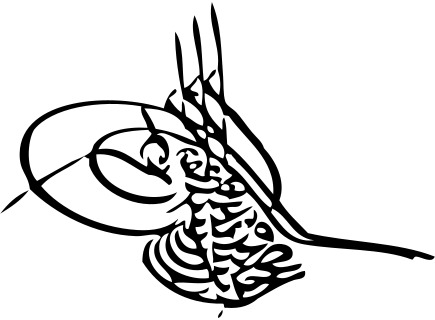
Signature of: mehmed vi